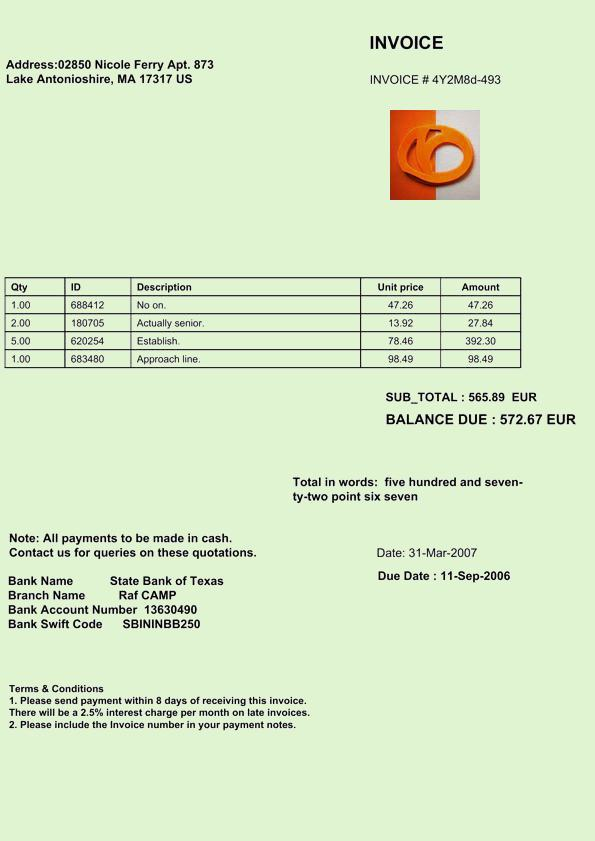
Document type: Invoice